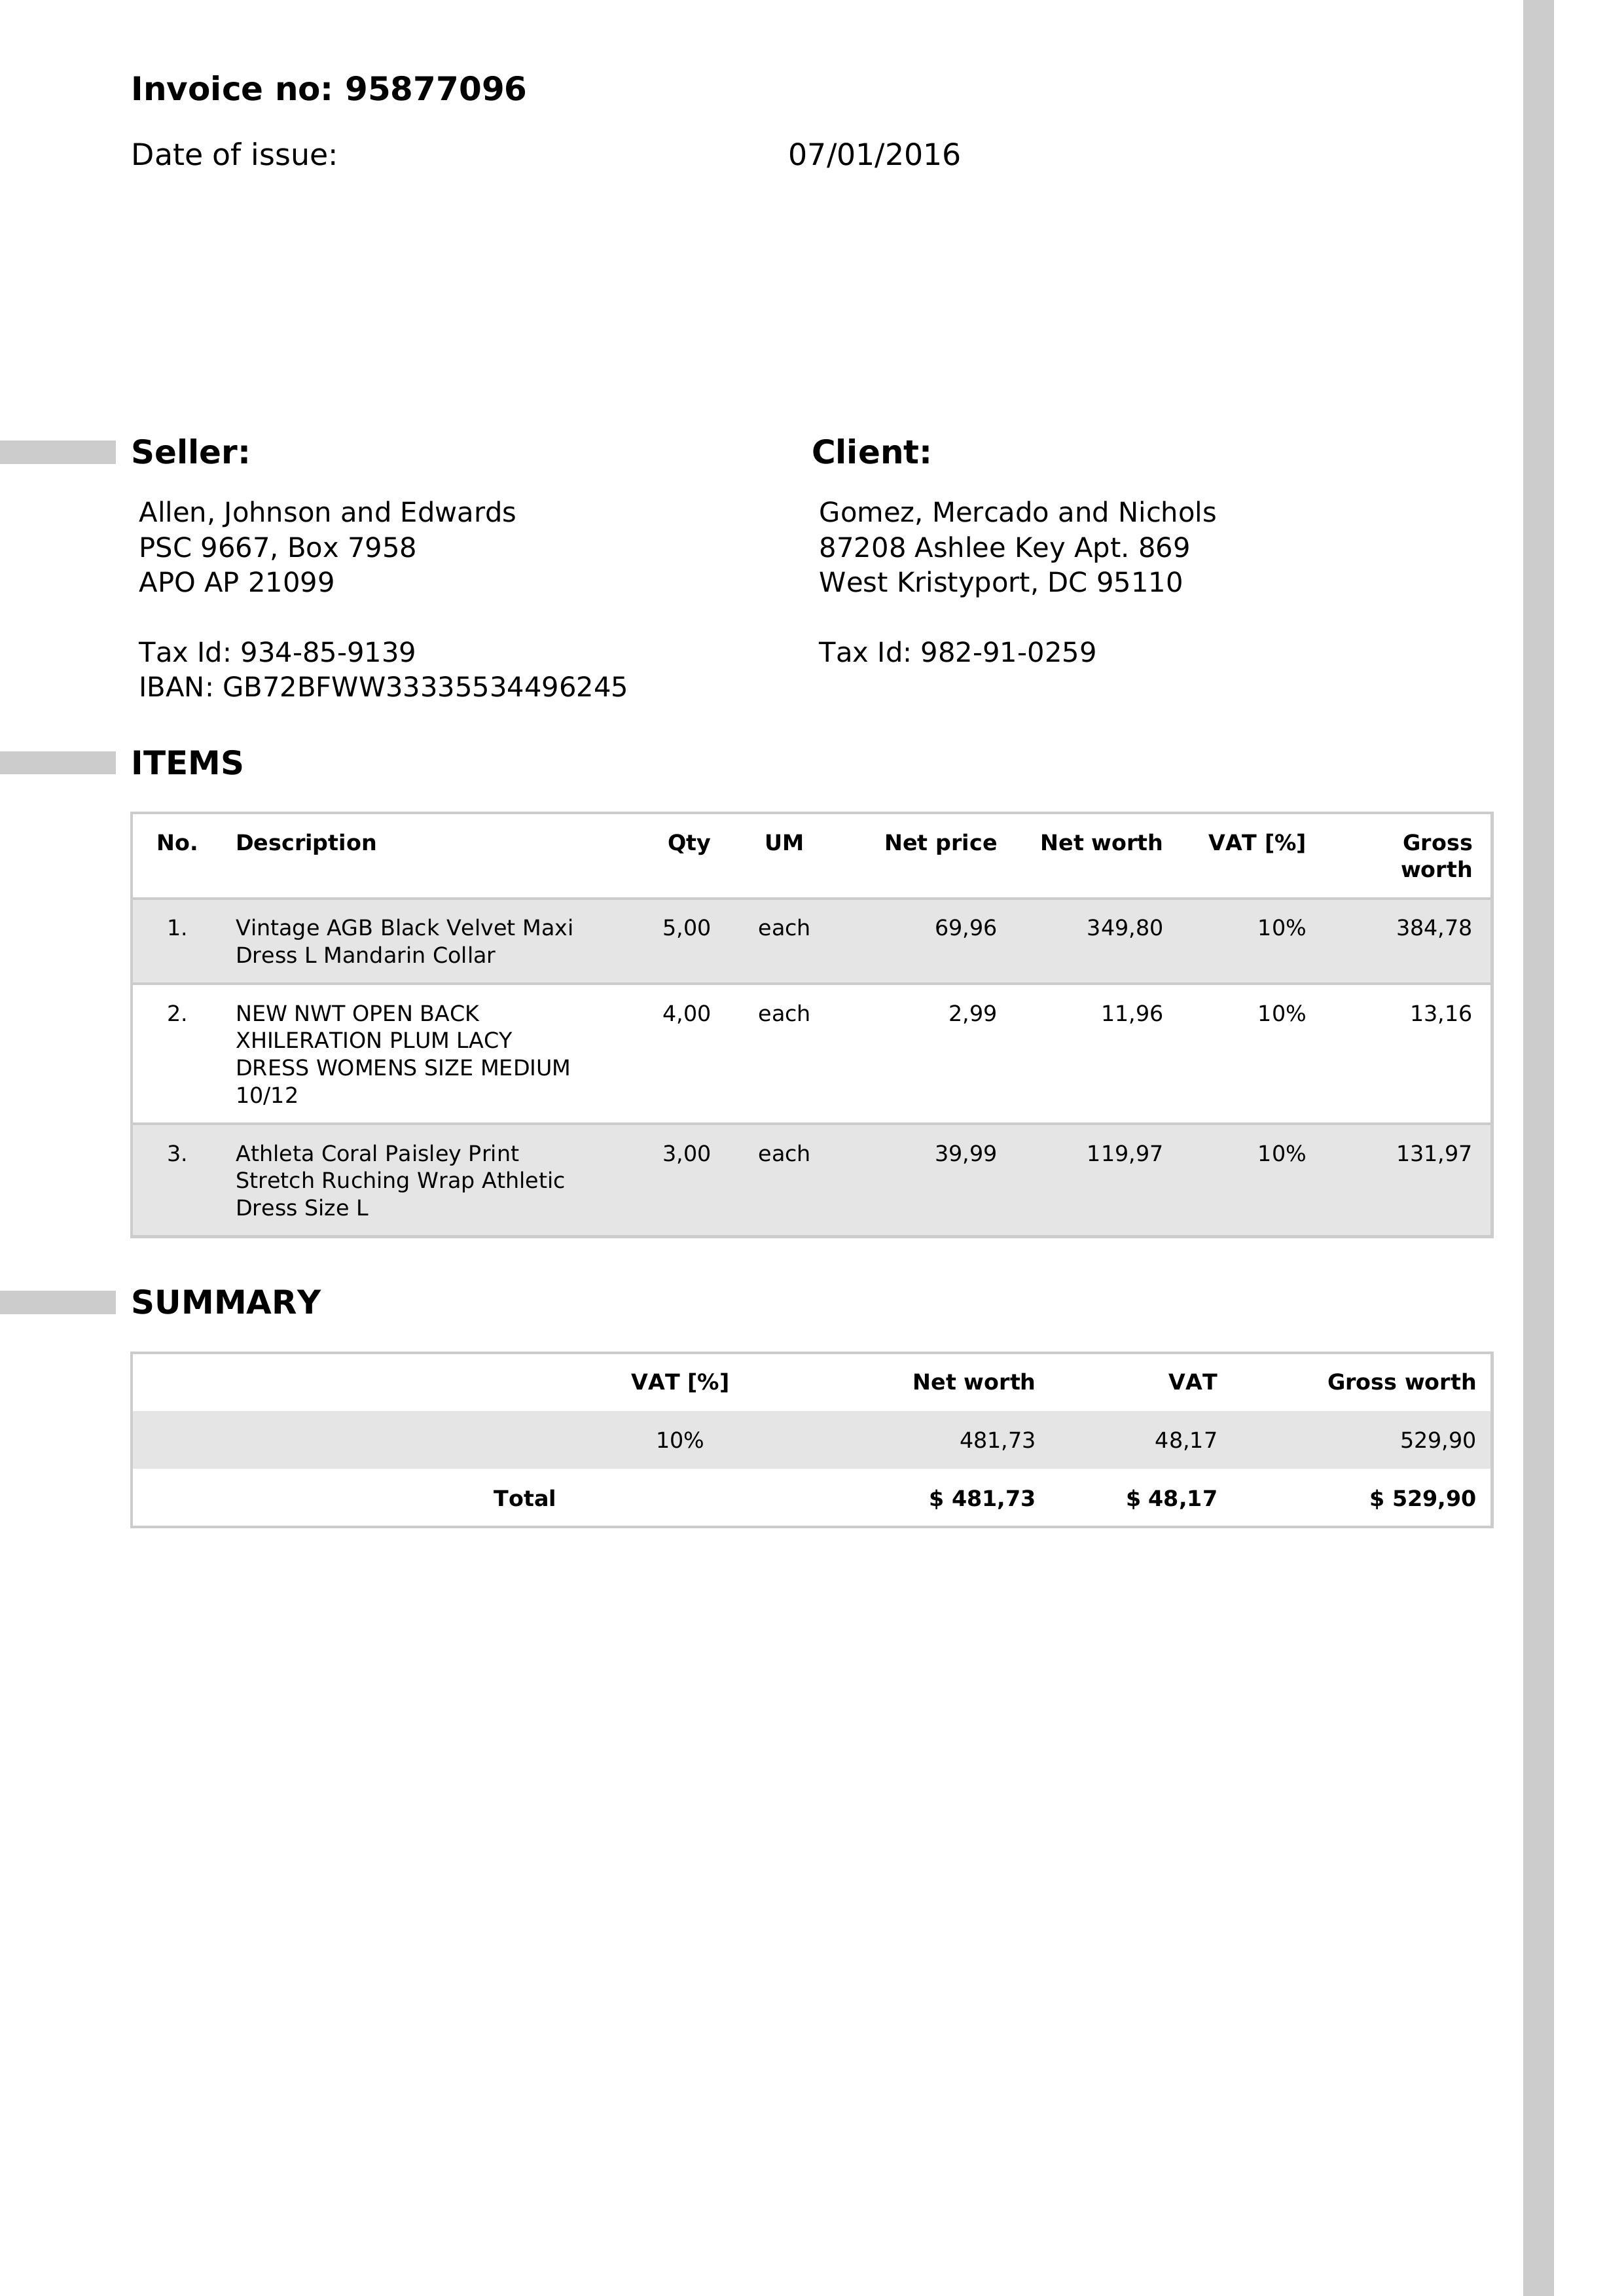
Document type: Invoice